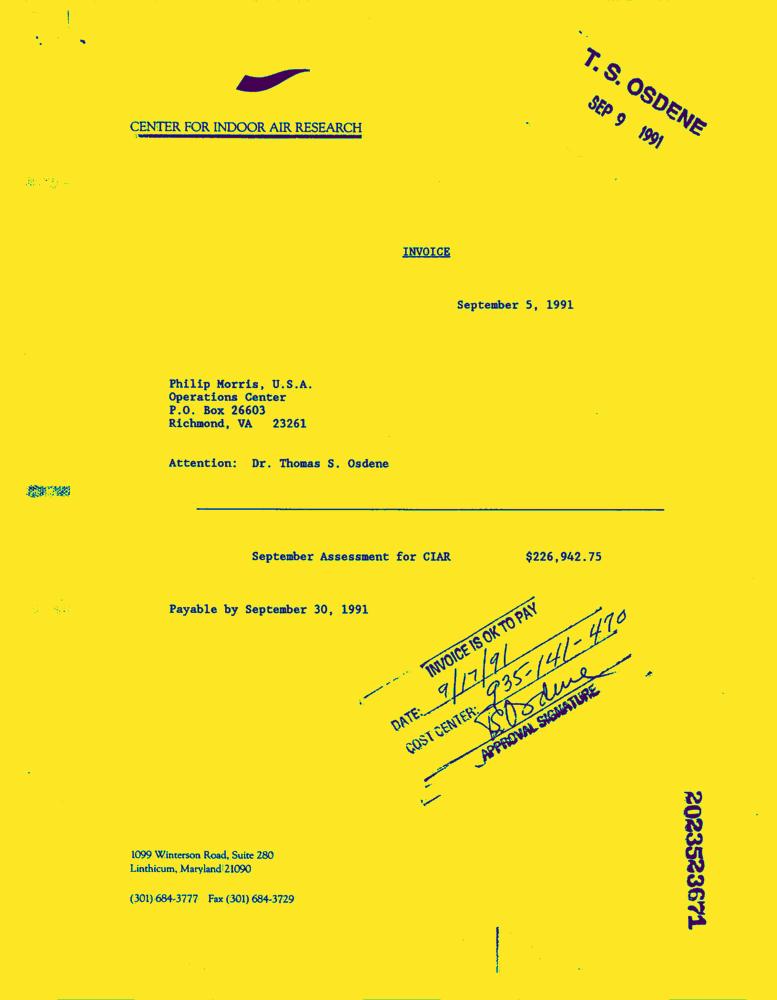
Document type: Invoice-Doc